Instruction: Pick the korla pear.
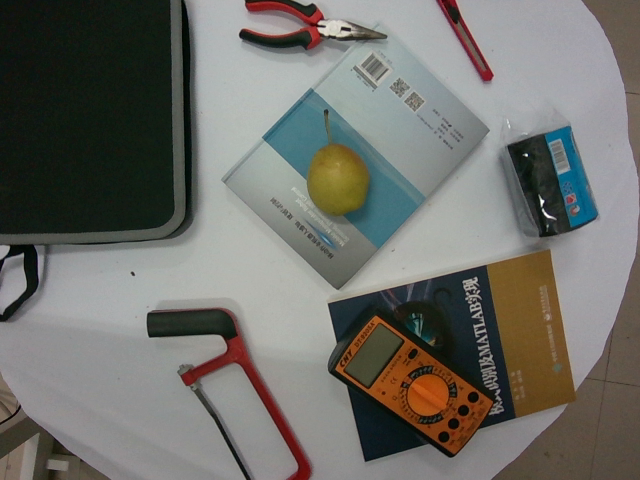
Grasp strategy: vertical